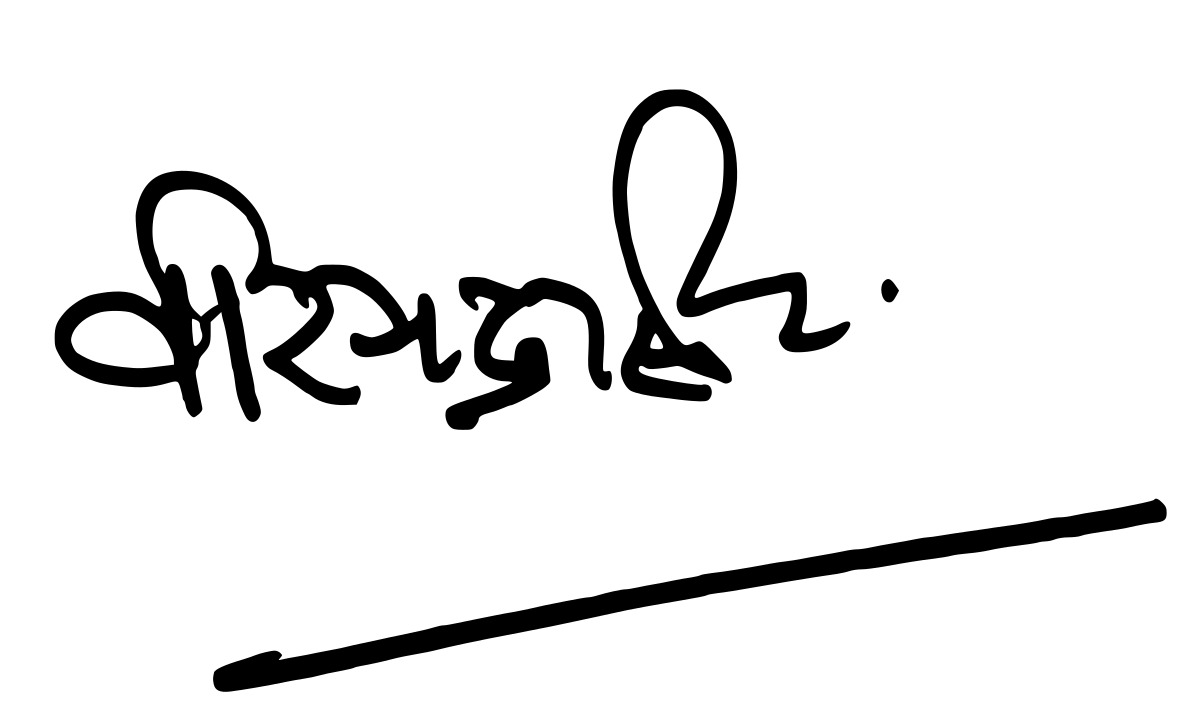
Signature of: virbhadra singh